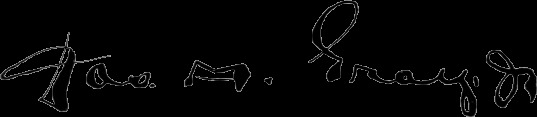
Signature of: james a gray jr